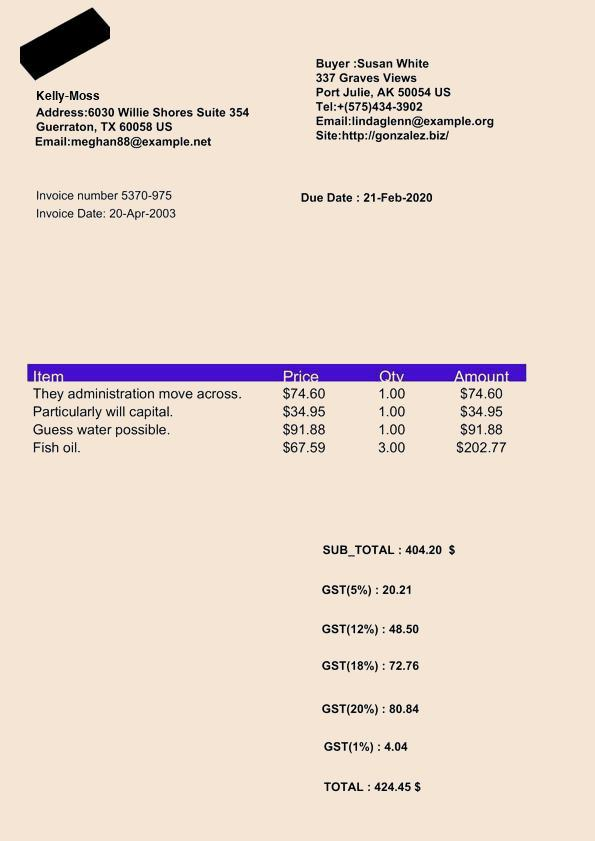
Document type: Invoice